Question: What could the diagnosis suggest?
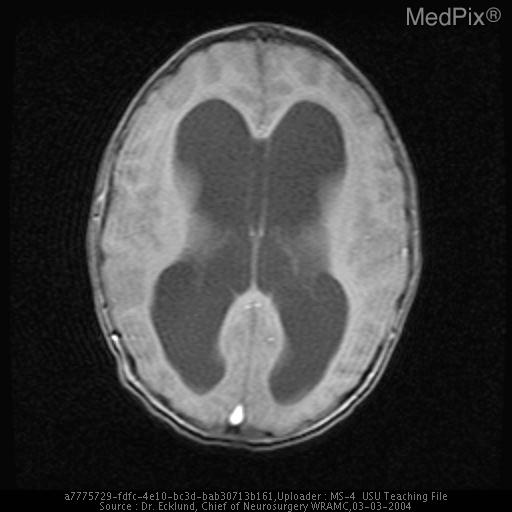
Answer: The possible diagnosis includes Obstructive hydrocephalus resulting from stenosis at the aqueduct of Sylvius.  Although the stenosis may be congenital the images suggest a low grade neoplasm of the tectal plate..